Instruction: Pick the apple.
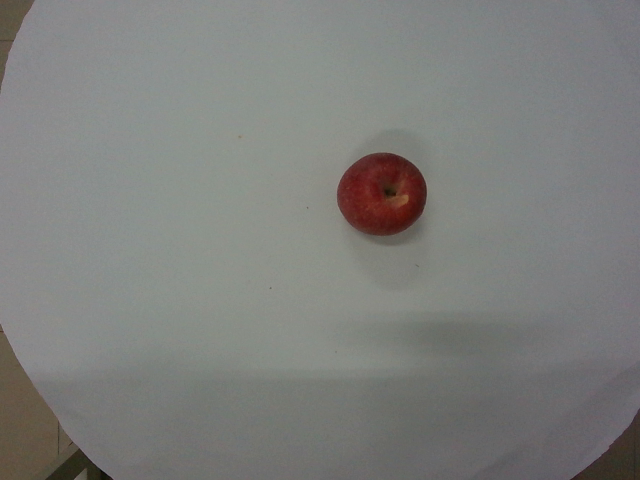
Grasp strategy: vertical